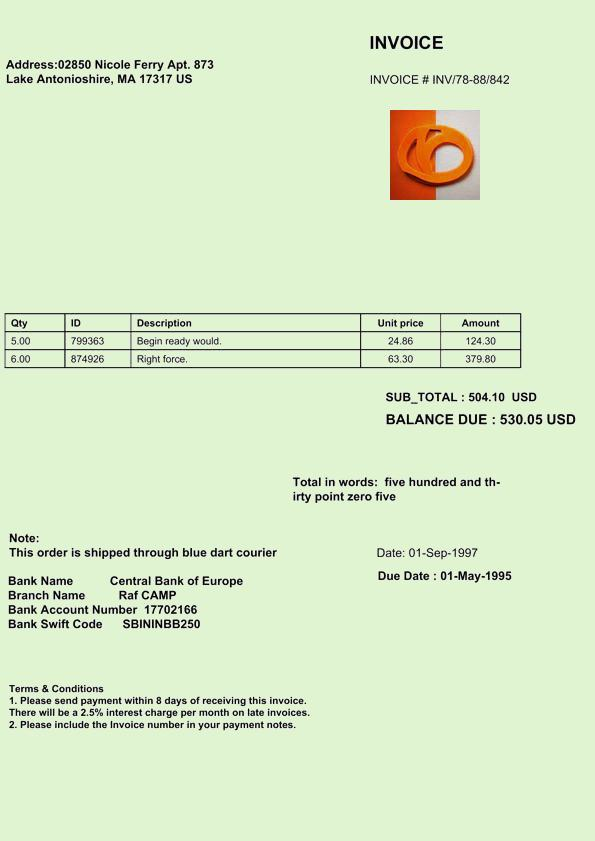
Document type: Invoice